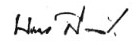
Signature of: banhan sinlapa acha